Identify and extract the amount in words, amount in numbers, payee name, cheque date, and bank name from the image.
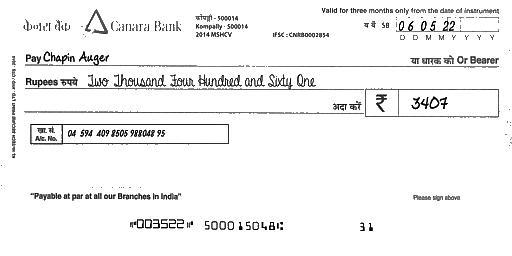
amt_in_words: Two Thousand Four Hundred and Sixty One
amt_in_figures: 3407
payee_name: Chapin Auger
bank_name: Canara Bank
cheque_date: 06/05/22